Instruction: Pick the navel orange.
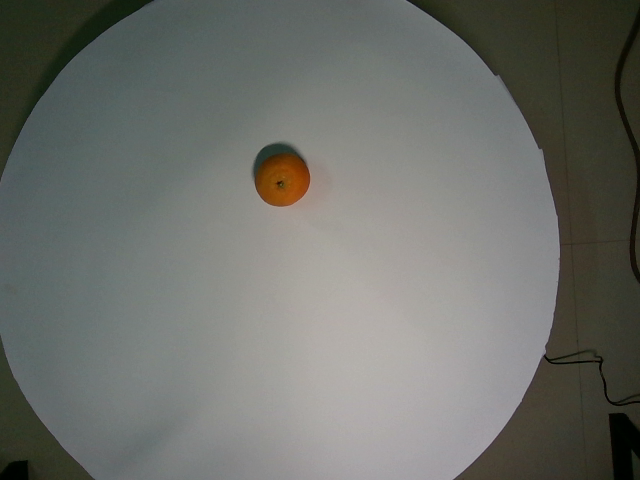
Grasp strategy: vertical